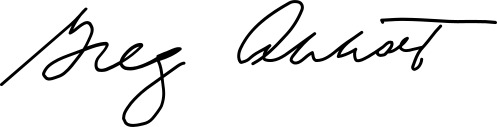
Signature of: greg abbott